Question: What jurisdiction, city, or county is the document associated with?
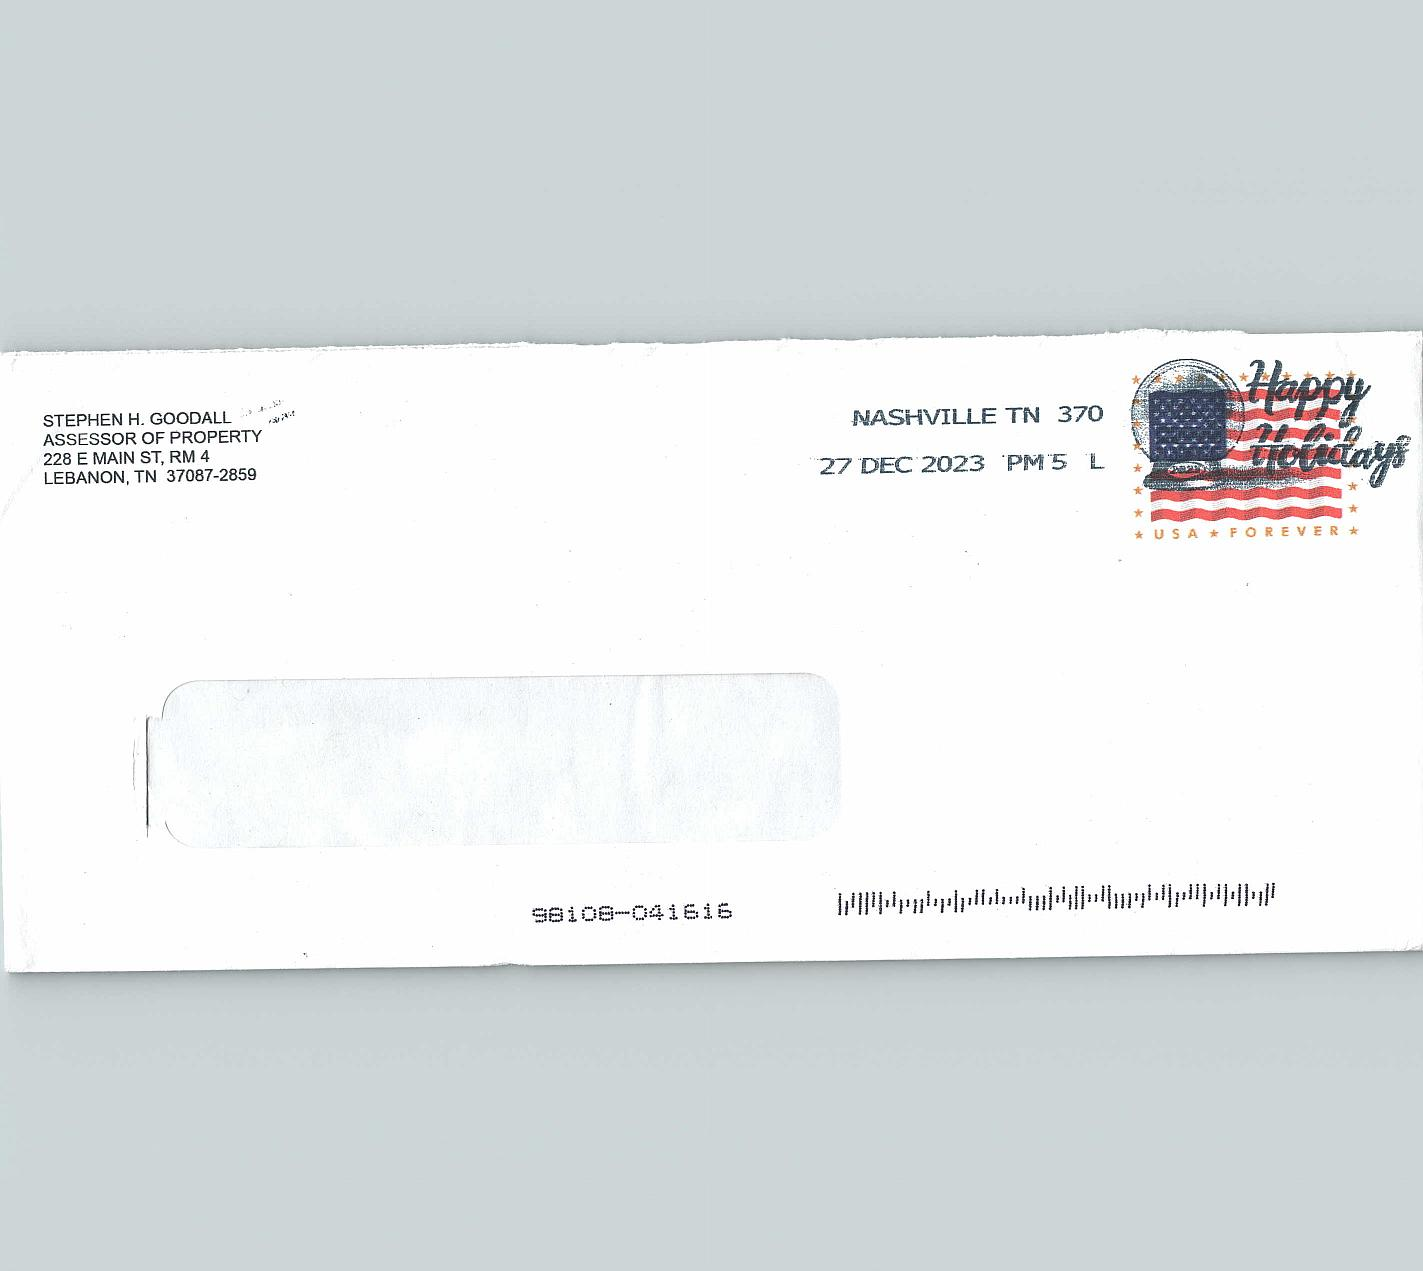
Answer: "Lebanon"